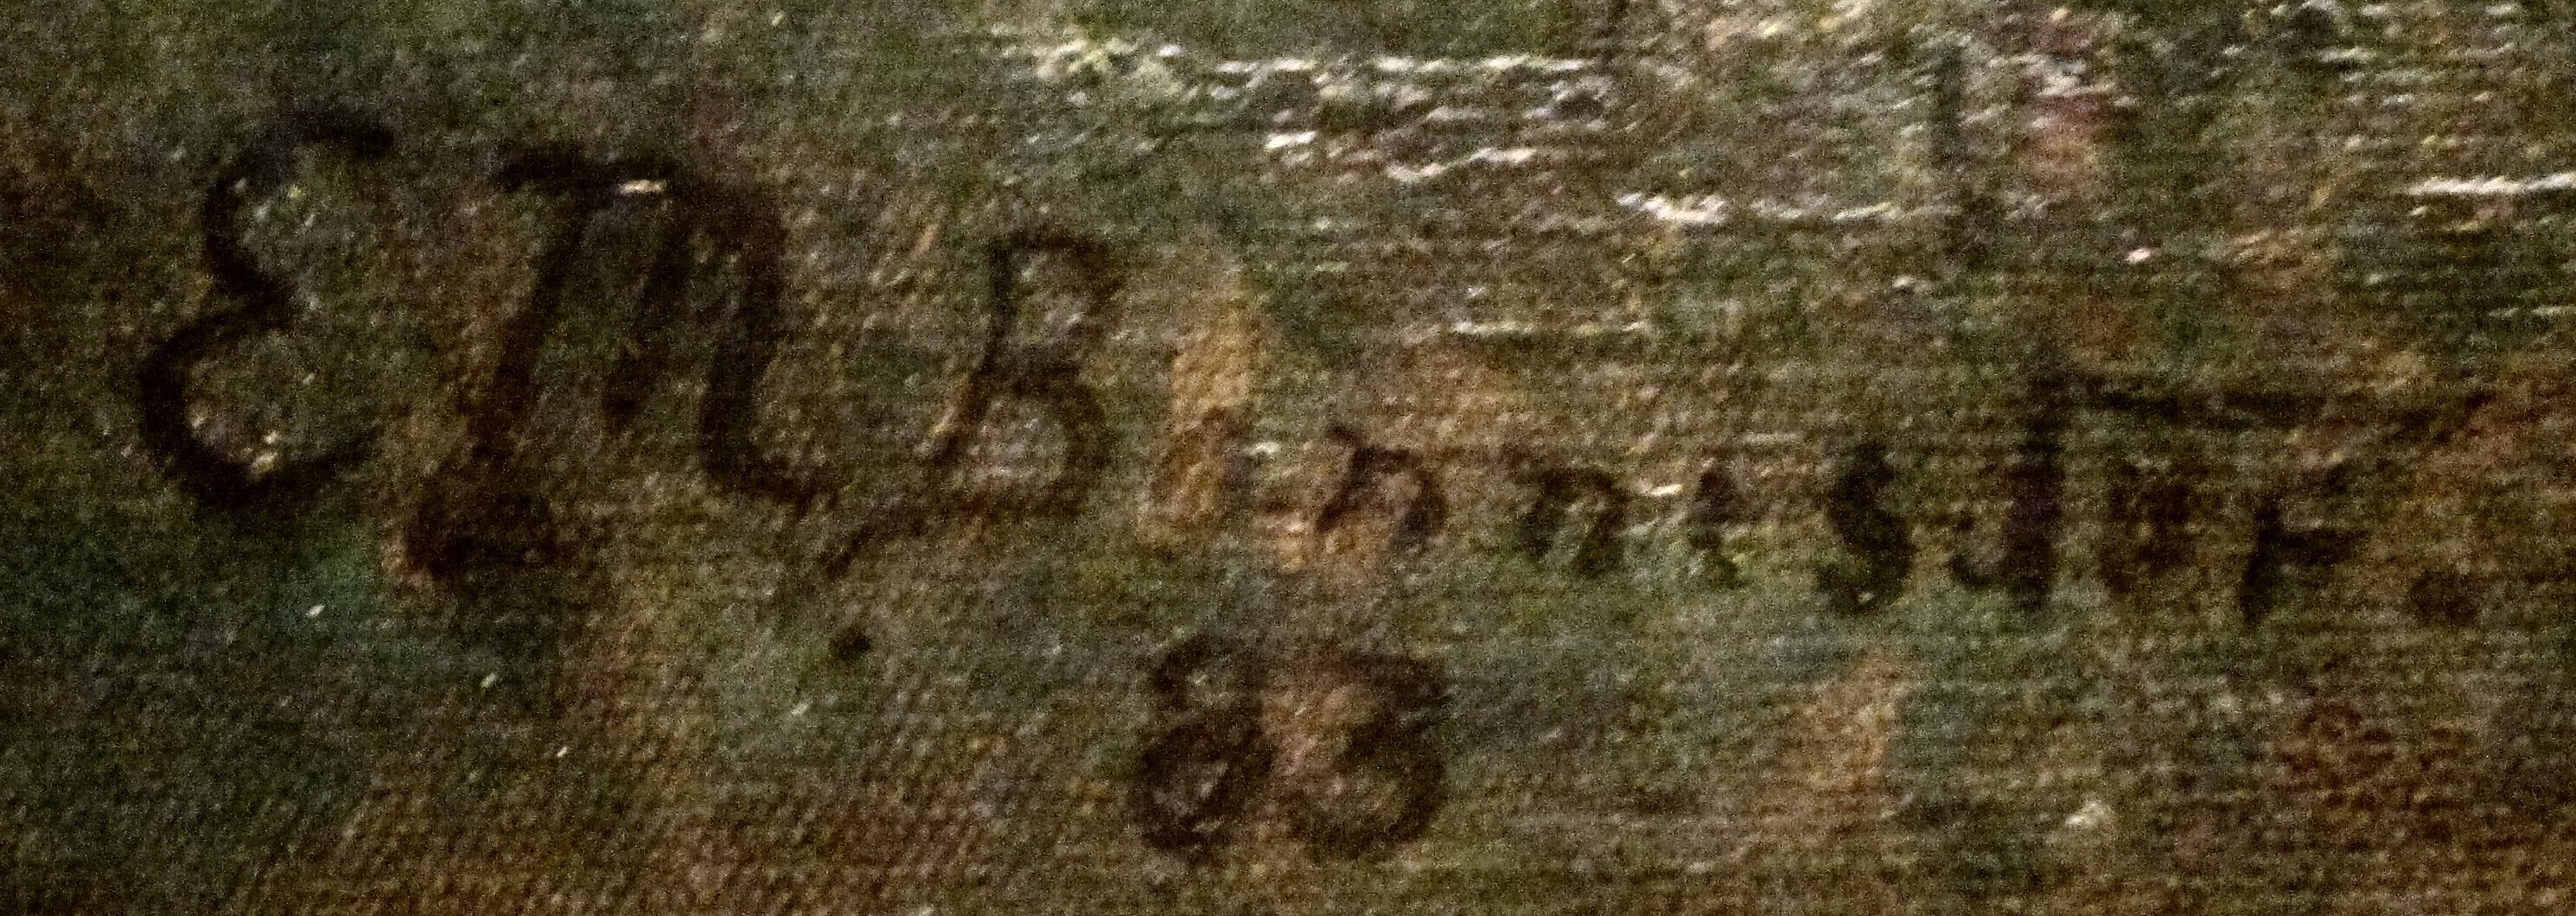
Signature of: edward mitchell bannister